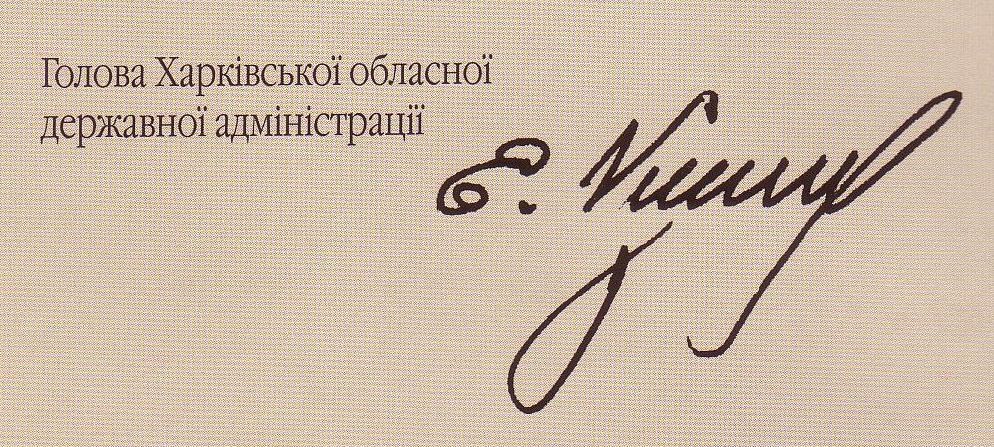
Signature of: yevhen kushnaryov